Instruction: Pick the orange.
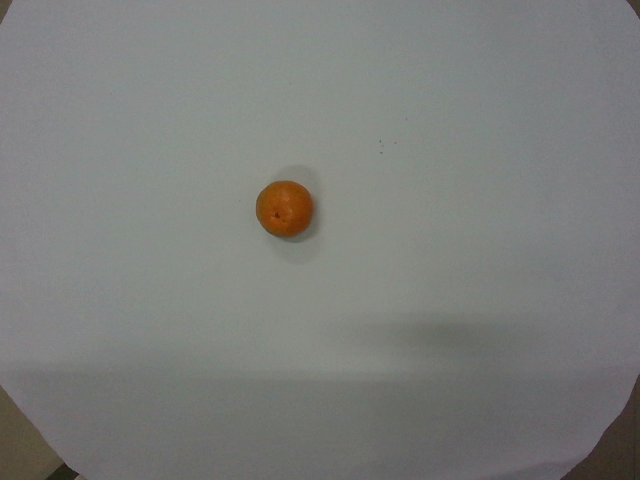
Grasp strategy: vertical